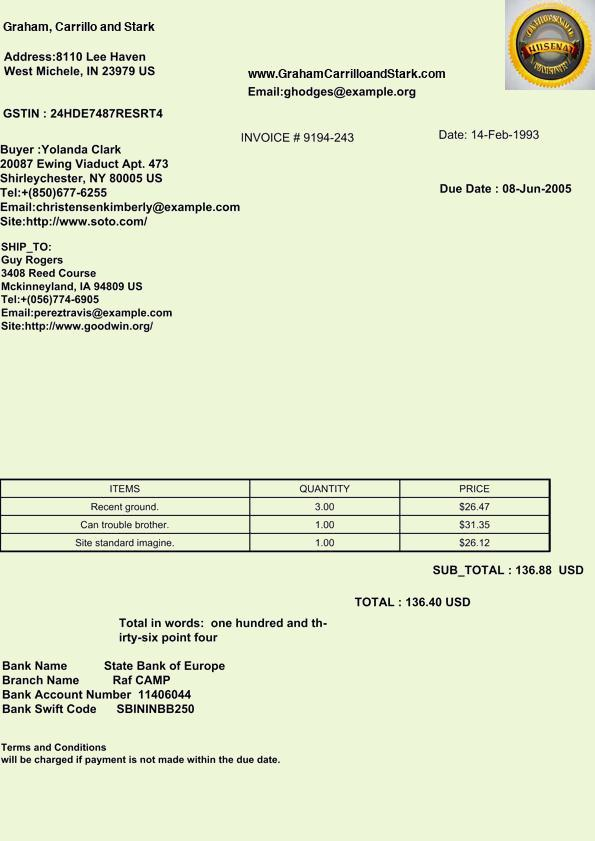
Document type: Invoice